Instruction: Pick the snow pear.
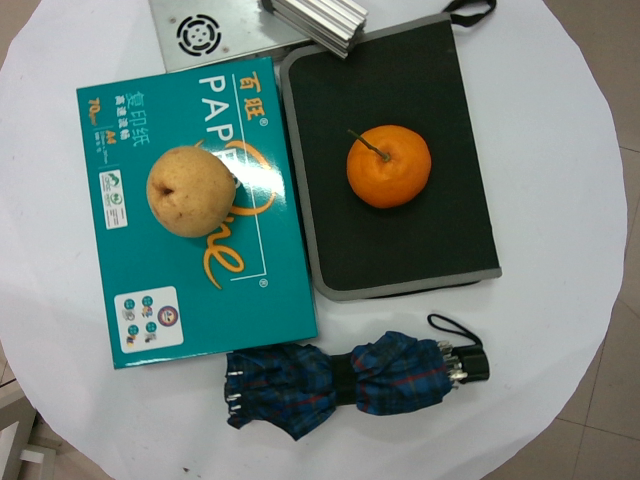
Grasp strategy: vertical